Patient: Male, age 35
35 year-old hispanic male with history of Diabetes Mellitus and inguinal hernia presented with two-week history of productive cough and weight loss. He denied hemoptysis, fevers, chills, recent travel or sick contacts. Initial physical exam was significant for left-sided rhonchi. Chest radiograph revealed a lingular opacity with associated effusion. He was started on broad-spectrum antibiotics, and subsequent chest CT (Fig. 1) showed a left upper lobe consolidation with a large multi-locular cavitation and air-fluid levels. On our evaluation patient appeared older than stated age, with noted temporal wasting, poor dentition and gynecomastia. Additionally, subtle signs of atrophy were seen in the upper extremities with abdominal obesity and a left inguinal hernia. He answered questions appropriately but with slowed mentation and mini-mental exam was 25. Bilateral ptosis was evident with normal pupillary reflexes. Cranial nerves were intact. Motor strength was grossly 4/5 without fasciculations. When shaking his hand, a delay in relaxation of the thumb was seen, and percussion of the thenar eminence elicited a contraction of the thumb. Furthermore a delayed grip release was evident. Laboratory investigations resulted negative for HIV and Tuberculosis, however respiratory cultures grew gram-negative bacilli and gram-positive cocci in pairs. Later, a barium swallow (Fig. 2) showed laryngotracheal aspiration. Based on the described findings a clinical diagnosis of DM (Steinert's disease) was made. He was started on an eight-week course of antibiotics, improved significantly and was discharged with Neurology and Pulmonology follow-up.
Keywords: differential diagnosis, lung abscess, myotonic dystrophy
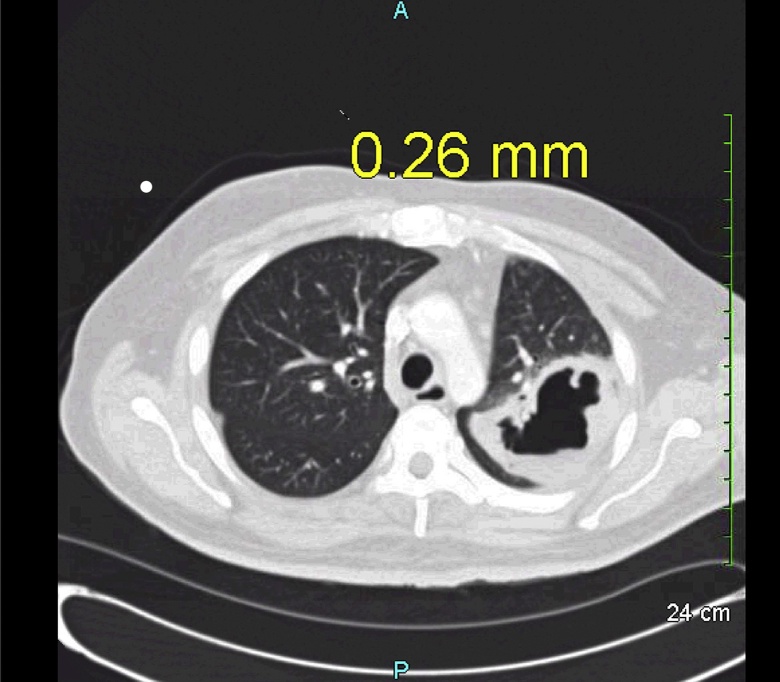
Image caption: CT Chest: Left upper lobe consolidation with multilocular cavitation.